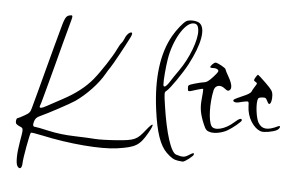
Signature of: paul klee